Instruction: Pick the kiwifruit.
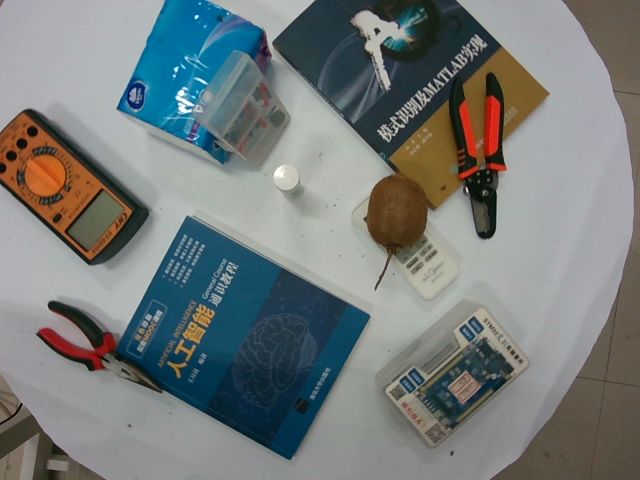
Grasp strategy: vertical